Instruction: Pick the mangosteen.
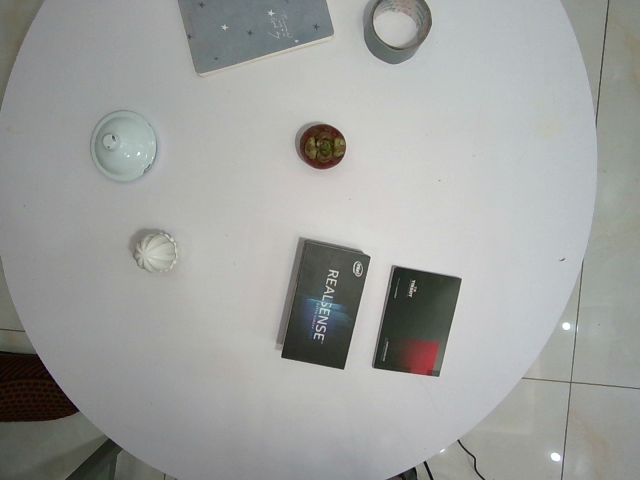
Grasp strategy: vertical